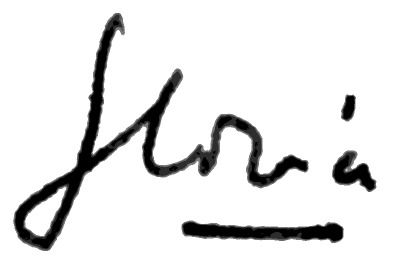
Signature of: gloria alcorta mansilla